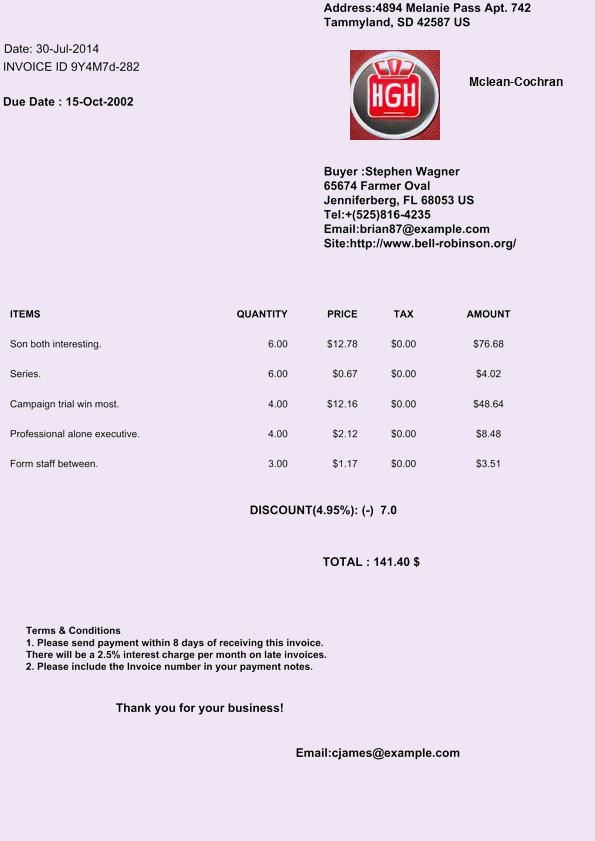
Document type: Invoice